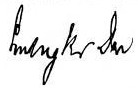
Signature of: ludvig kristensen daa